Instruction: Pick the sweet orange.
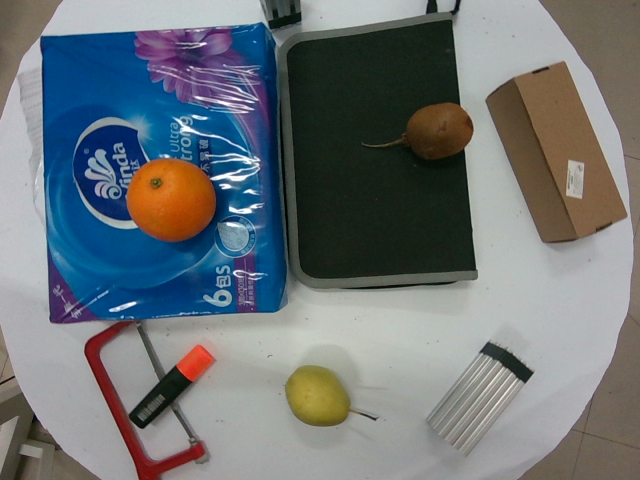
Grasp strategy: vertical